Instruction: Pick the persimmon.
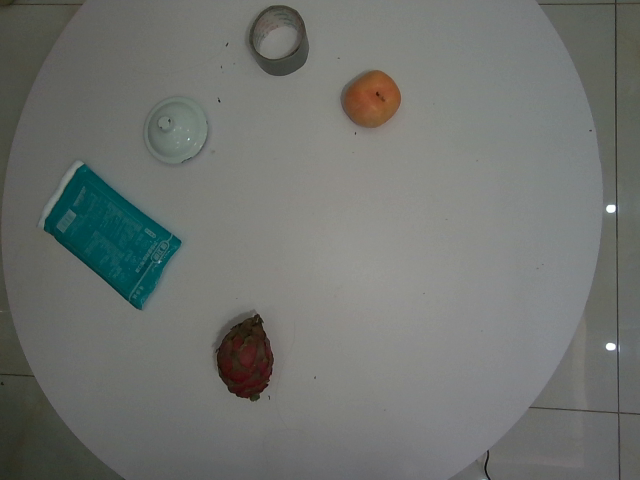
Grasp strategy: vertical